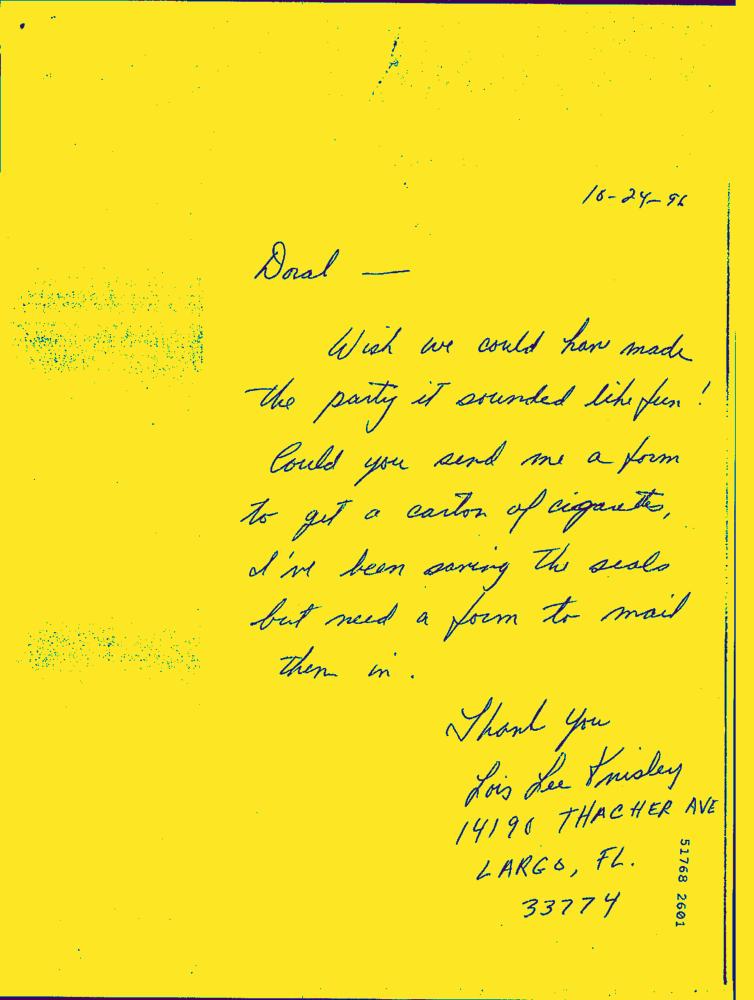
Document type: Hand-Written